Question: What jurisdiction, city, or county is the document associated with?
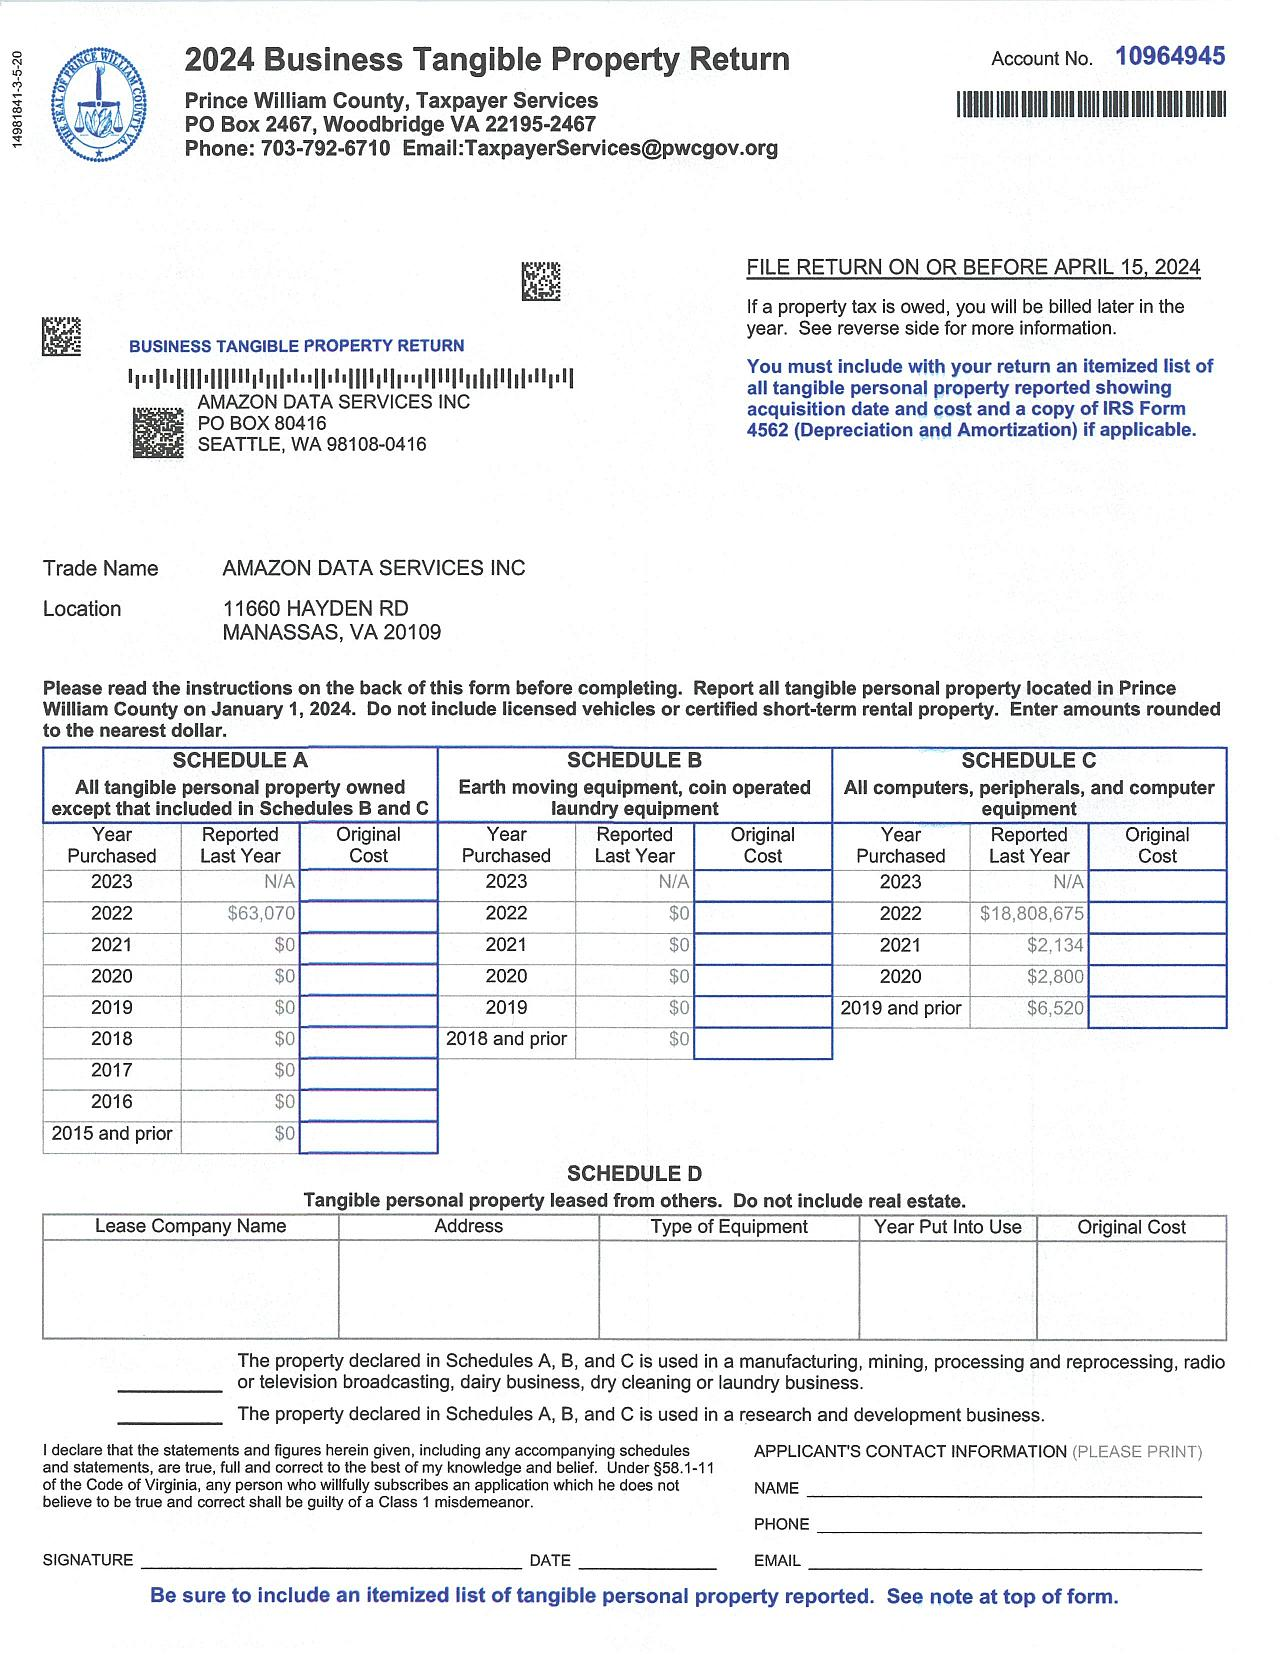
Answer: "Prince William County"